Question: What appears to be the issue?
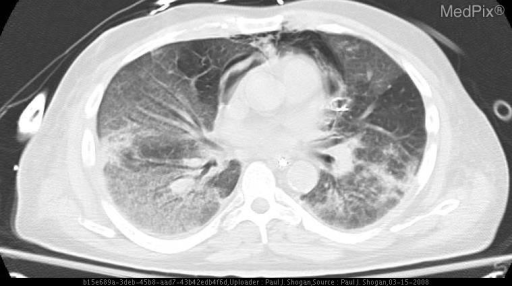
Answer: The findings suggest Admission radiography:  PA chest radiograph reveals a right subclavian central venous catheter with hypoinflated lung volumes and increased bibasilar ground glass opacities.

Contrast enhanced CT on admission:  Diffuse multilobar ground-glass opacities with sharp transitions between normal and abnormal lung, with interstitial thickening in a predominately lower-lobe distribution.

Hospital Day 2:  AP chest radiograph demonstrates a stable right subclavian venous catheter, with bibasilar reticulonodular ground glass opacities.

Hospital Day 6: AP chest radiograph from hospital day 6, reveals that the patient has been intubated, and has developed a spontaneous pneumomediastinum with extensive subcutaneous emphysema surrounding the neck.  There is no pneumothorax.  There are continued bibasilar reticulonodular ground glass opacities.

AP chest radiograph from hospital day 6, obtained later in the day secondary to new respiratory distress, reveals that the patient has developed a significant left sided pneumothorax, with persistent pneumomediastinum, bibasilar ground-glass reticulonodular opacities, and subcutaneous emphysema surrounding the base of the neck.  The patient’s support devices are stable when compared to the prior studies.

On hospital day 10 the patient experienced worsening respiratory distress, and an unenhanced CT of the chest was performed.

An axial image at the level of the aortic arch demonstrates continued pneumomediastinum, and a left-sided pneumothorax.  There is a small right-sided pleural effusion, with persistent ground-glass opacities.

An axial image at the level of the hila demonstrates continued pneumomediastinum, and a left-sided pneumothorax.  There are persistent ground-glass opacities with focal areas of consolidation.

An axial image at the level of the right hemidiaphragm demonstrates continued pneumomediastinum, and a left-sided pneumothorax.  There are persistent ground-glass opacities with focal areas of consolidation, and a small right-sided pleural effusion.. On hospital day 10, the patient experienced worsening respiratory distress and an unenhanced CT of the chest was performed.  An axial image at the level of the hila demonstrates continued pneumomediastinum, and a left-sided pneumothorax.  There are persistent ground-glass opacities with focal areas of consolidation.. The patient might have a history of 60 year old male with tachypnea and tachycardia with high clinical concern for pulmonary embolus..